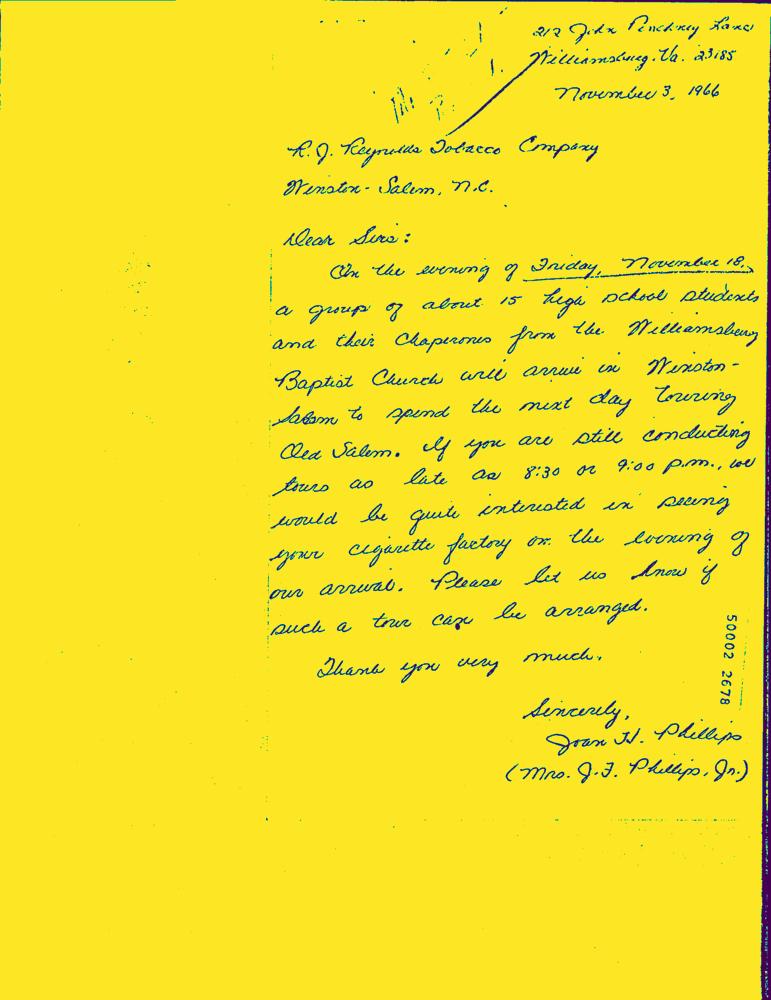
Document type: Hand-Written